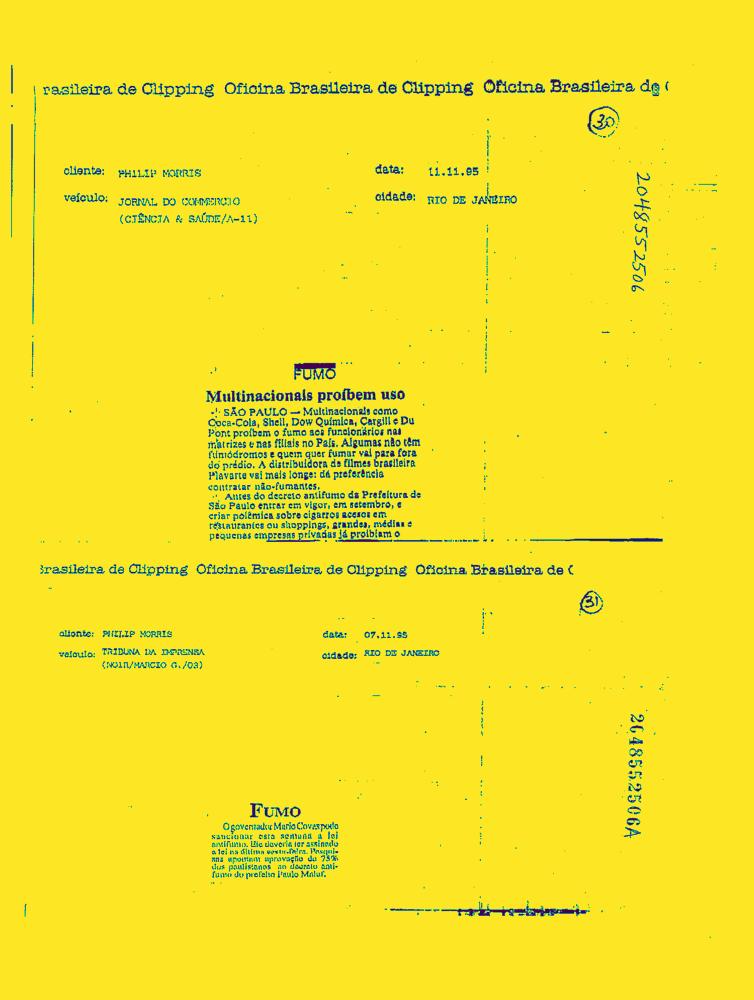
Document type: News-Article